Extract the amount written in words, the amount in digits, the name of the payee, the date on the cheque, and the bank's name from the image.
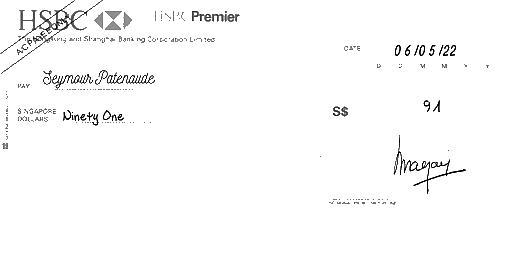
amt_in_words: Ninety One
amt_in_figures: 91
payee_name: Seymour Patenaude
bank_name: HSBC
cheque_date: 06/05/22